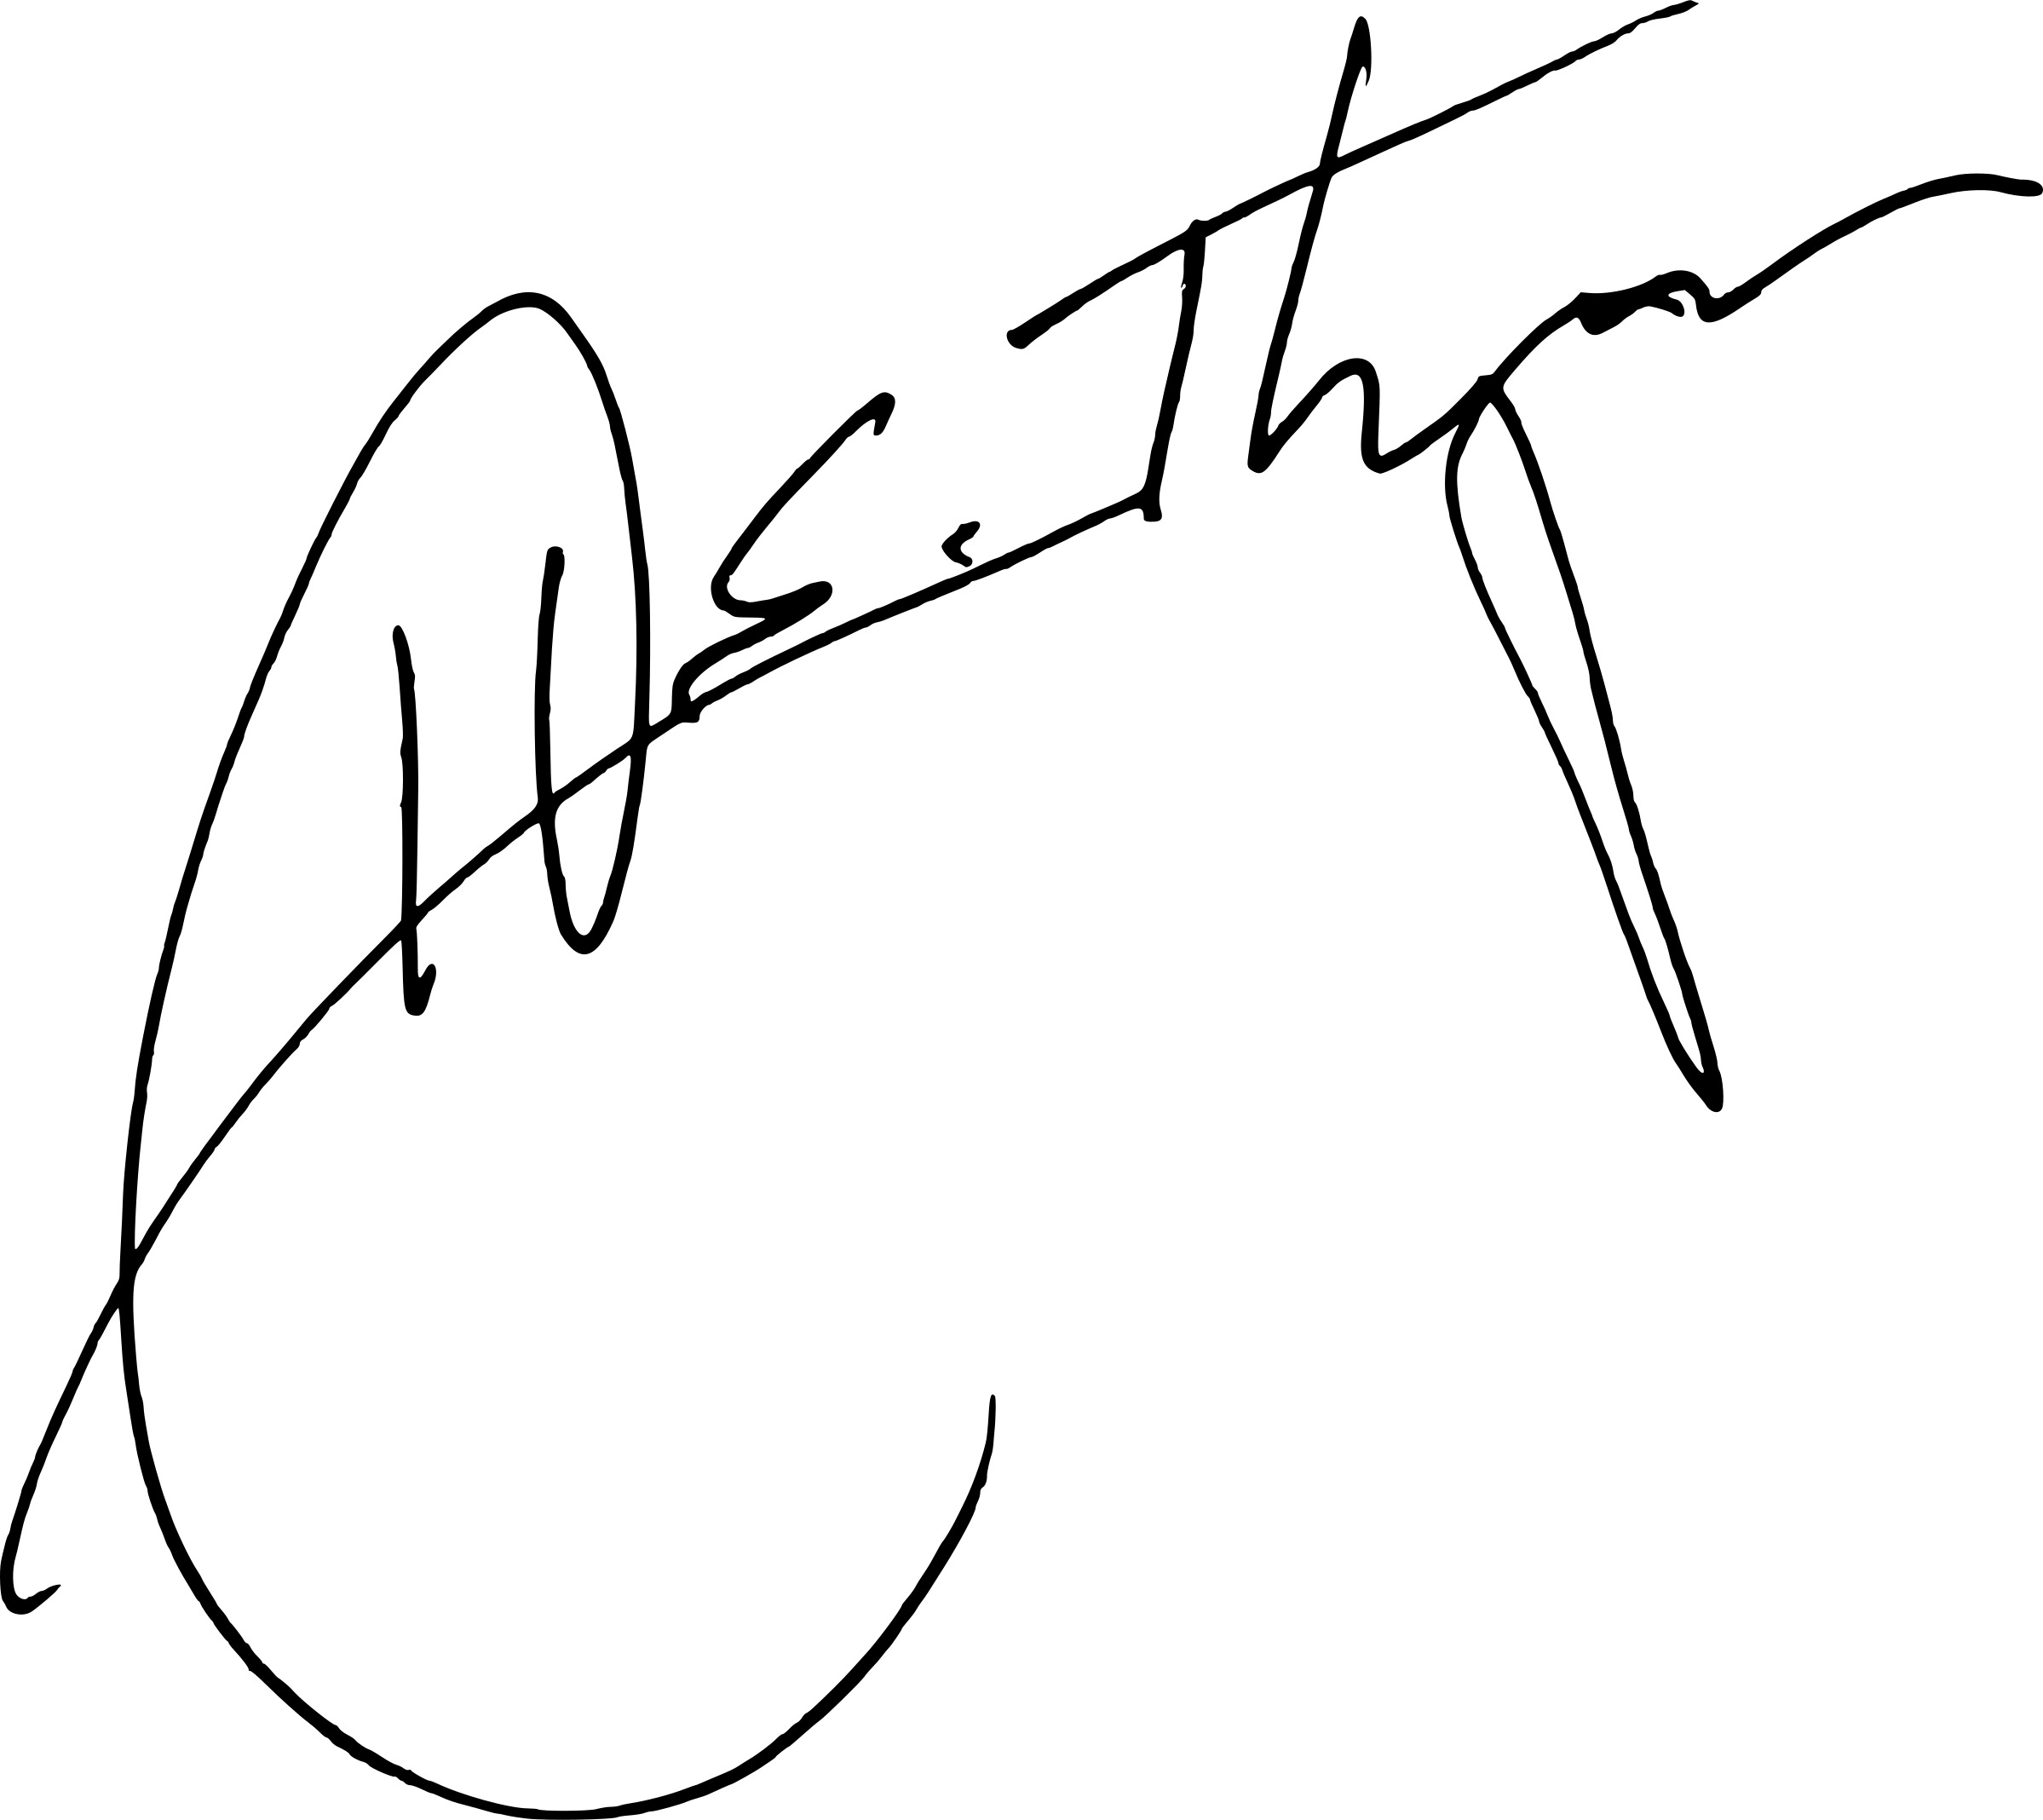
Signature of: hunter s thompson